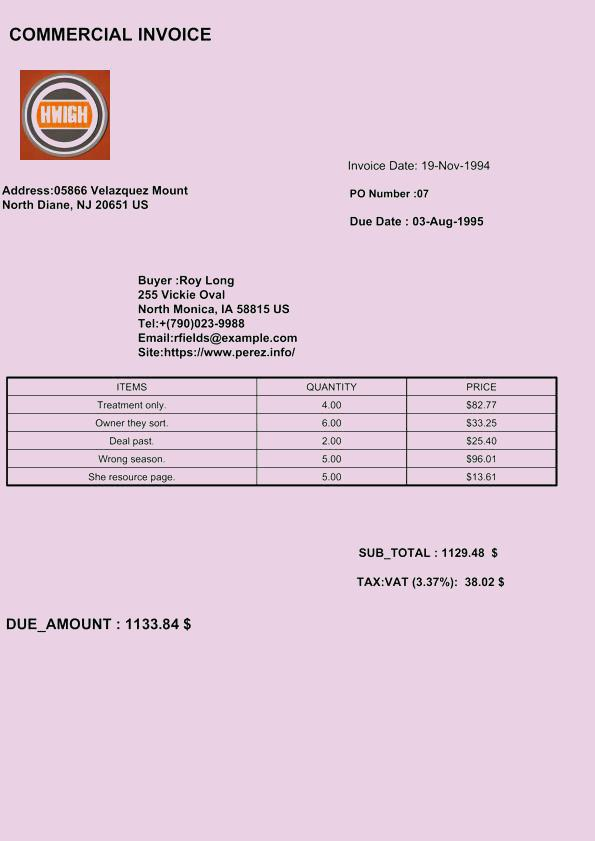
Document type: Invoice